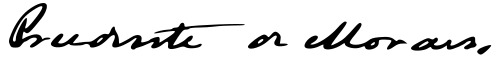
Signature of: prudente de morais